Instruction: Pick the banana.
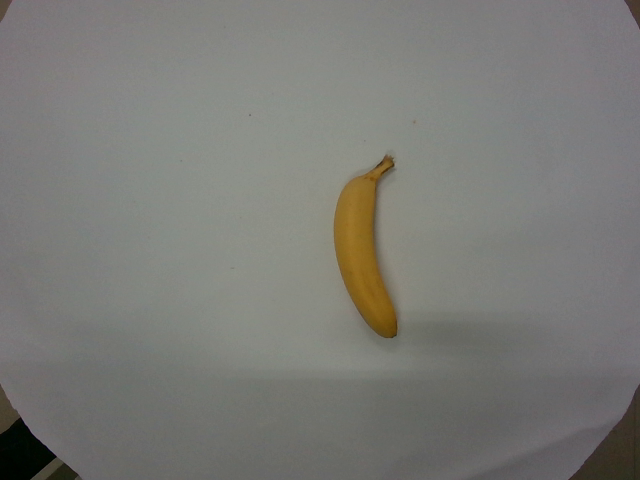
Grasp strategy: vertical